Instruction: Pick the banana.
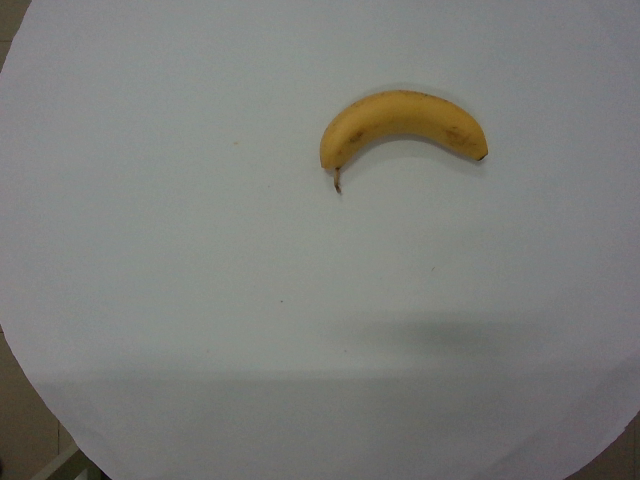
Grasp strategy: vertical